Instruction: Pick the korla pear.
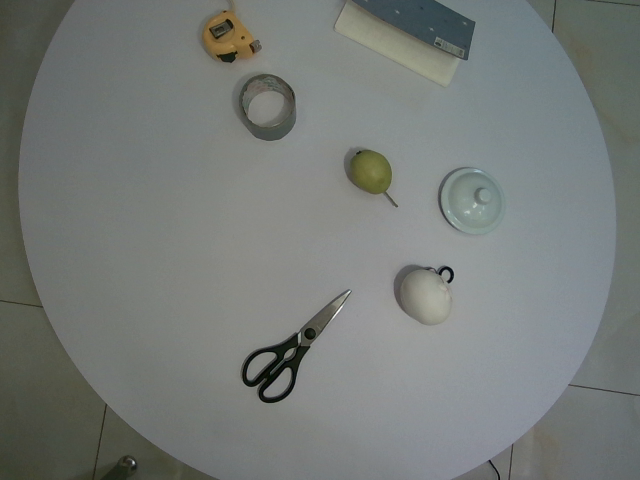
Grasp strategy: vertical